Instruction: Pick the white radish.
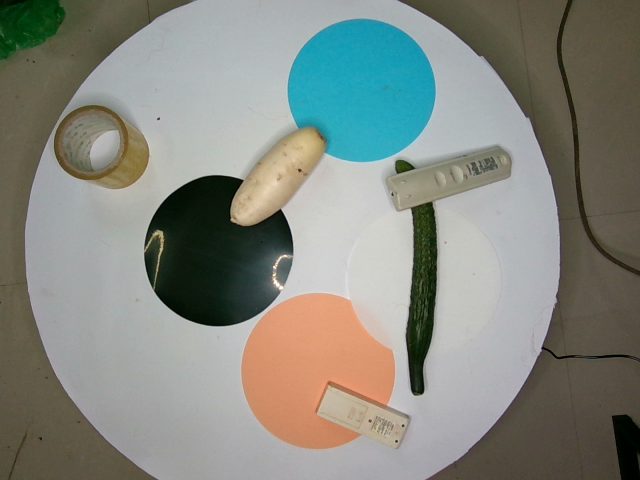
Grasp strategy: vertical